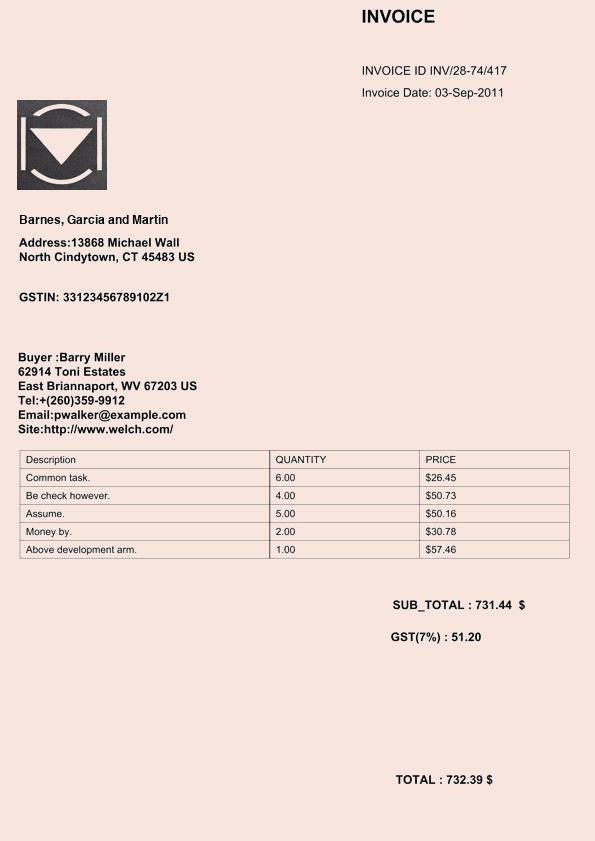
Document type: Invoice